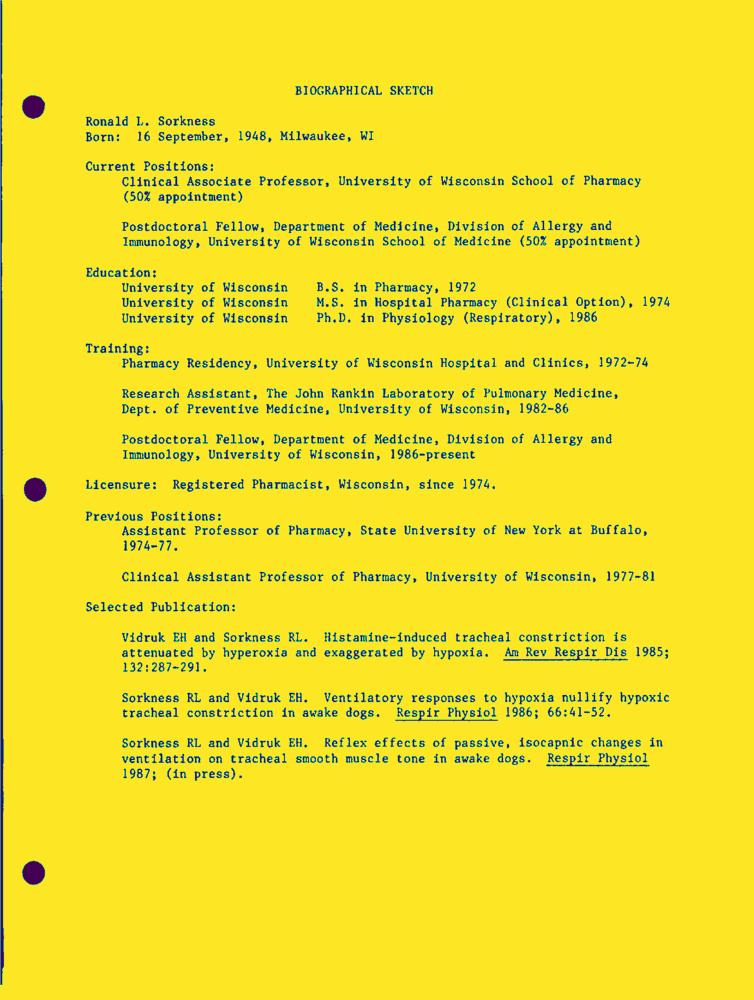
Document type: Resume-Doc